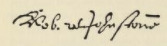
Signature of: robert johnston